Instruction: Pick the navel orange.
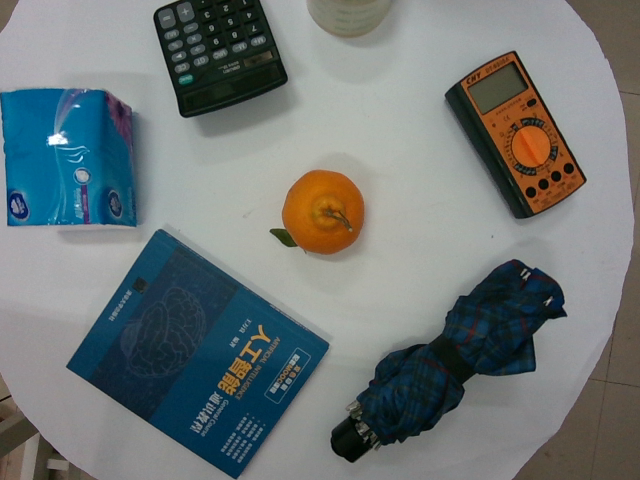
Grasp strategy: vertical